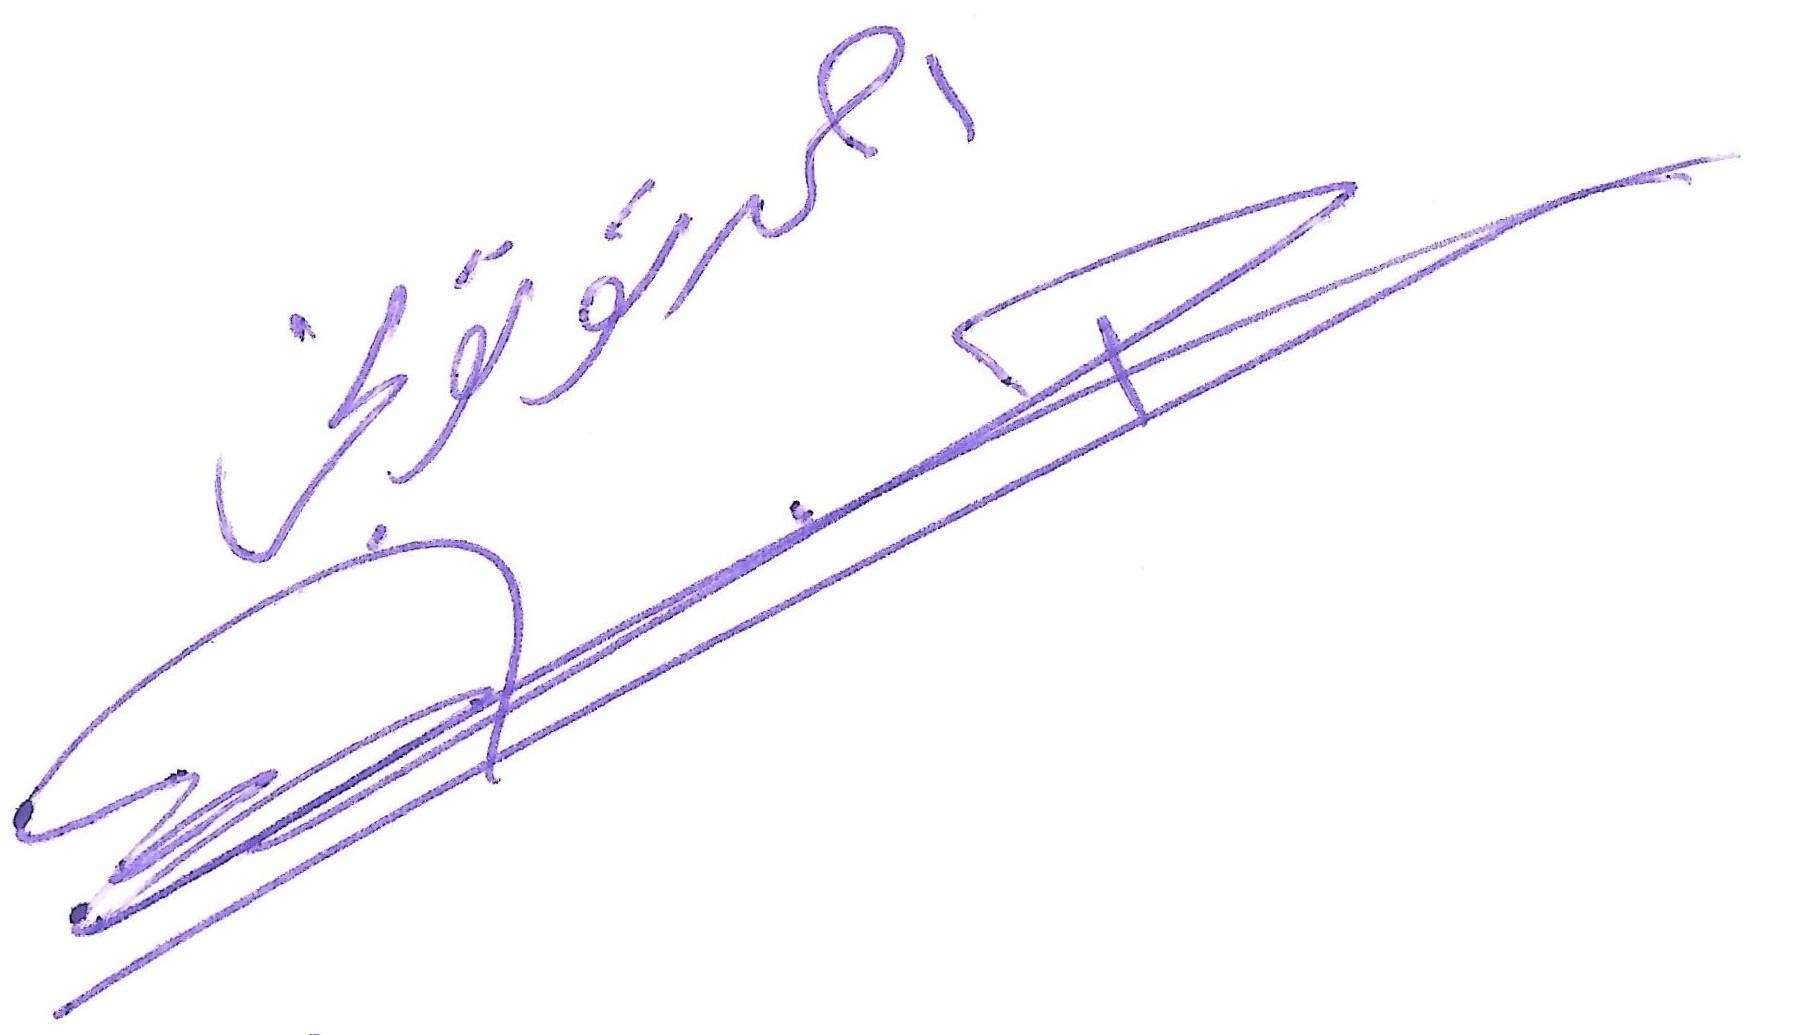
Signature of: ahmad totonji